Question: What is the filing due date as per the document?
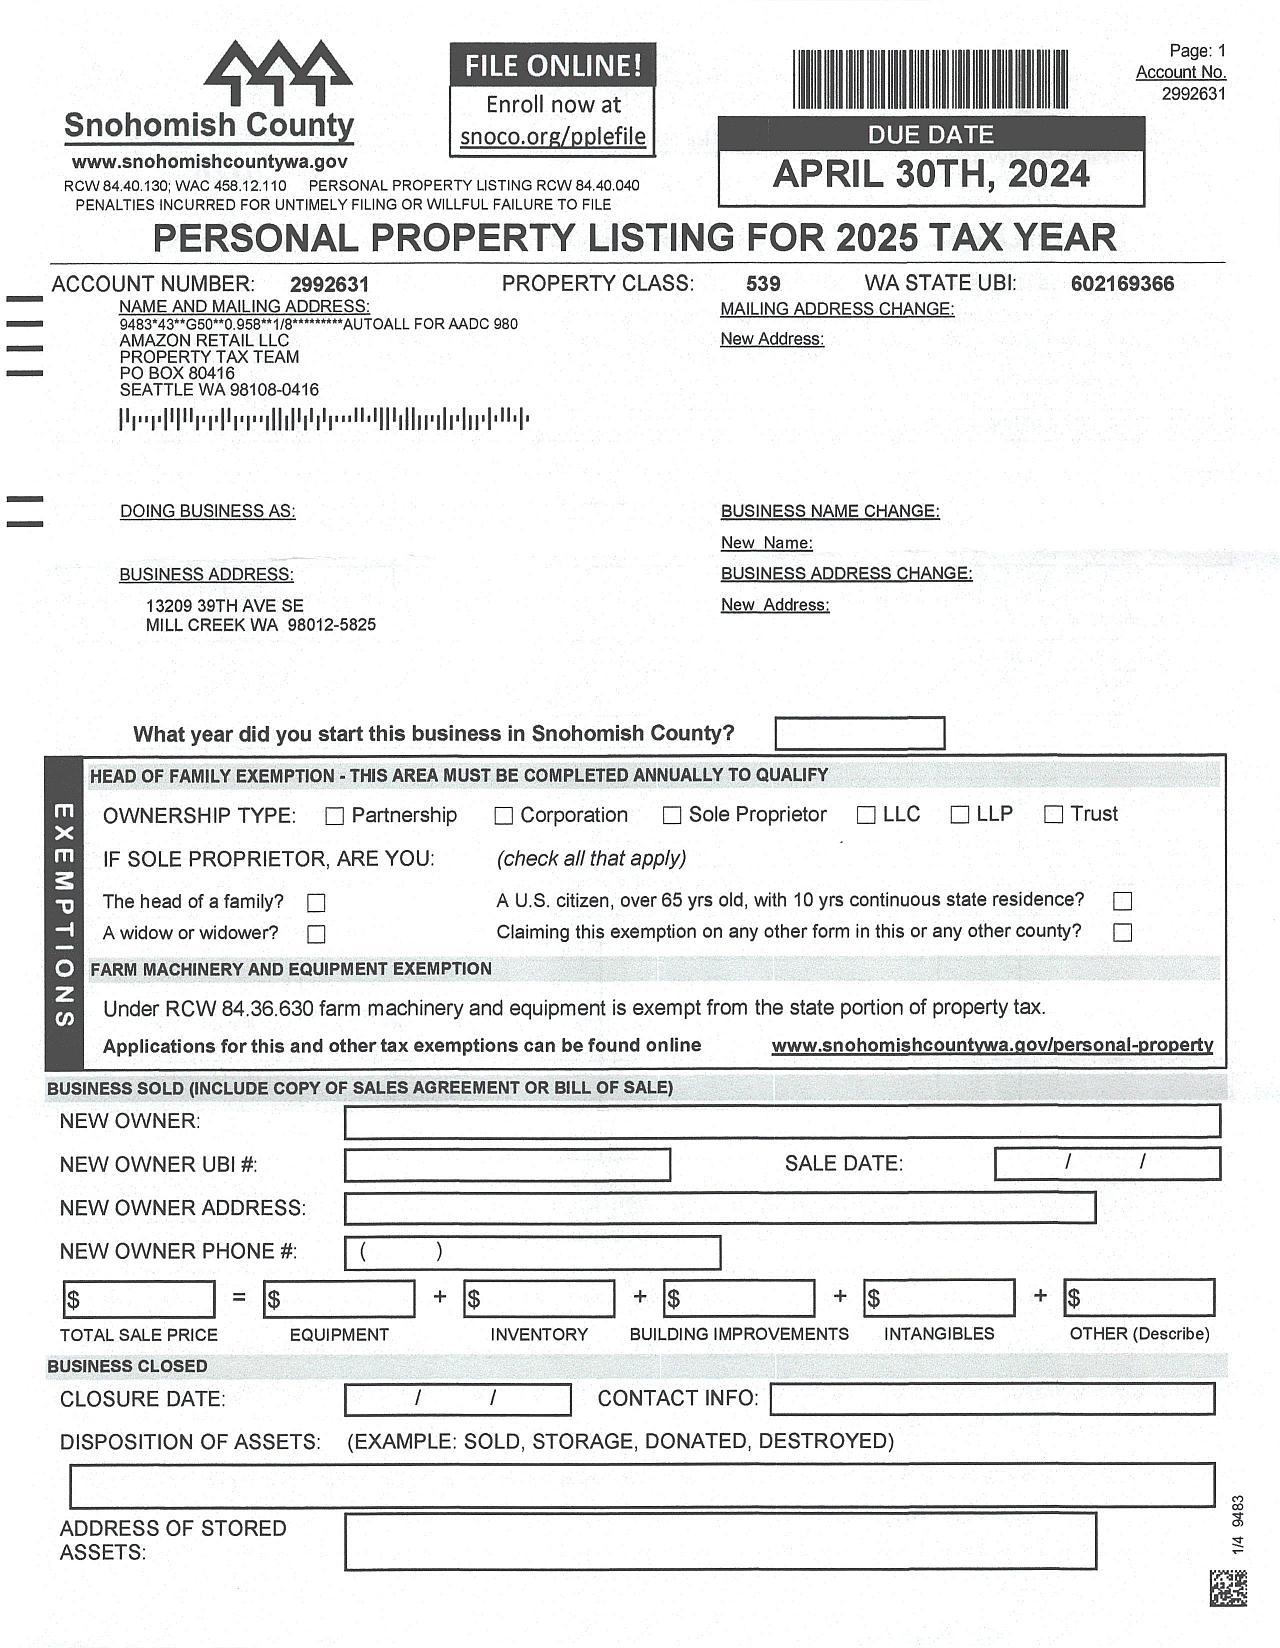
Answer: "APRIL 30TH, 2024"